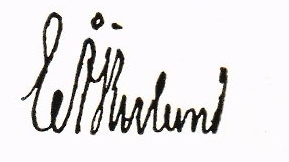
Signature of: erik åkerlund